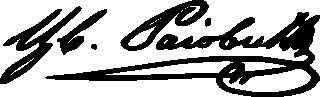
Signature of: cvetko rajović